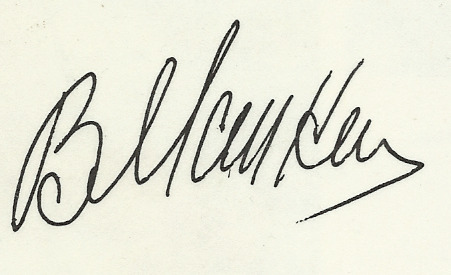
Signature of: valentin mankin